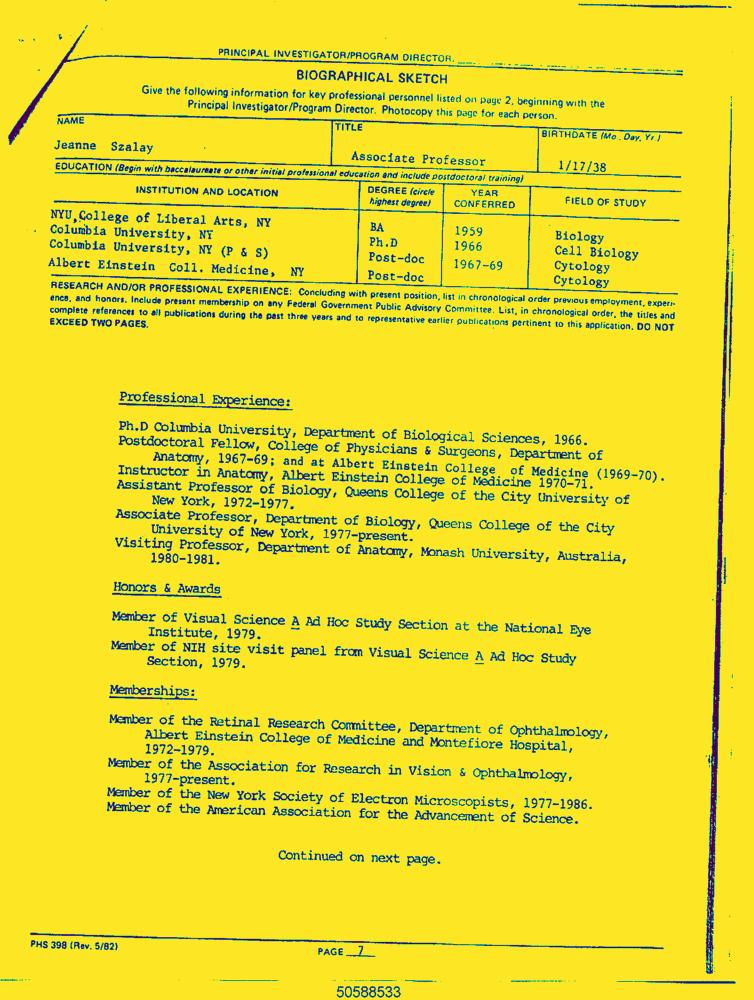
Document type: Resume-Doc